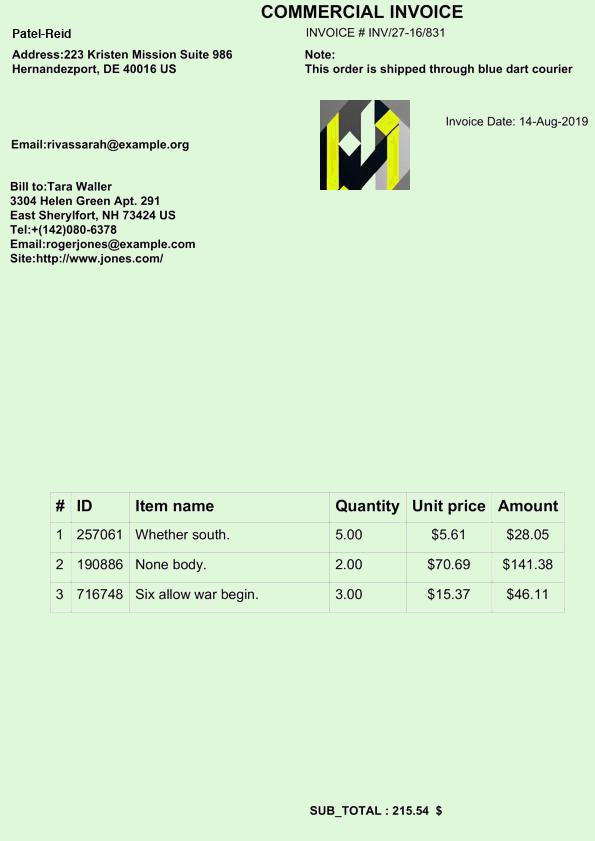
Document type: Invoice